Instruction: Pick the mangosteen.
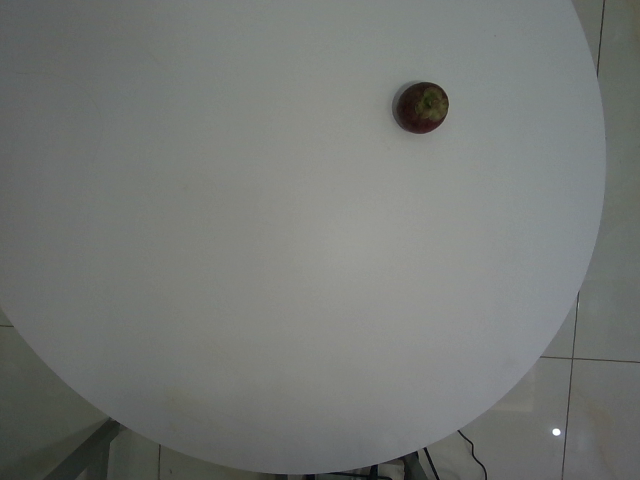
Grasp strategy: vertical